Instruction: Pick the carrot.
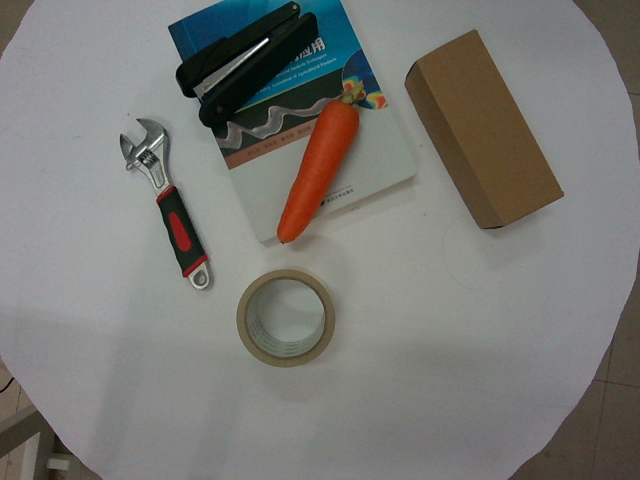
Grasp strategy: vertical